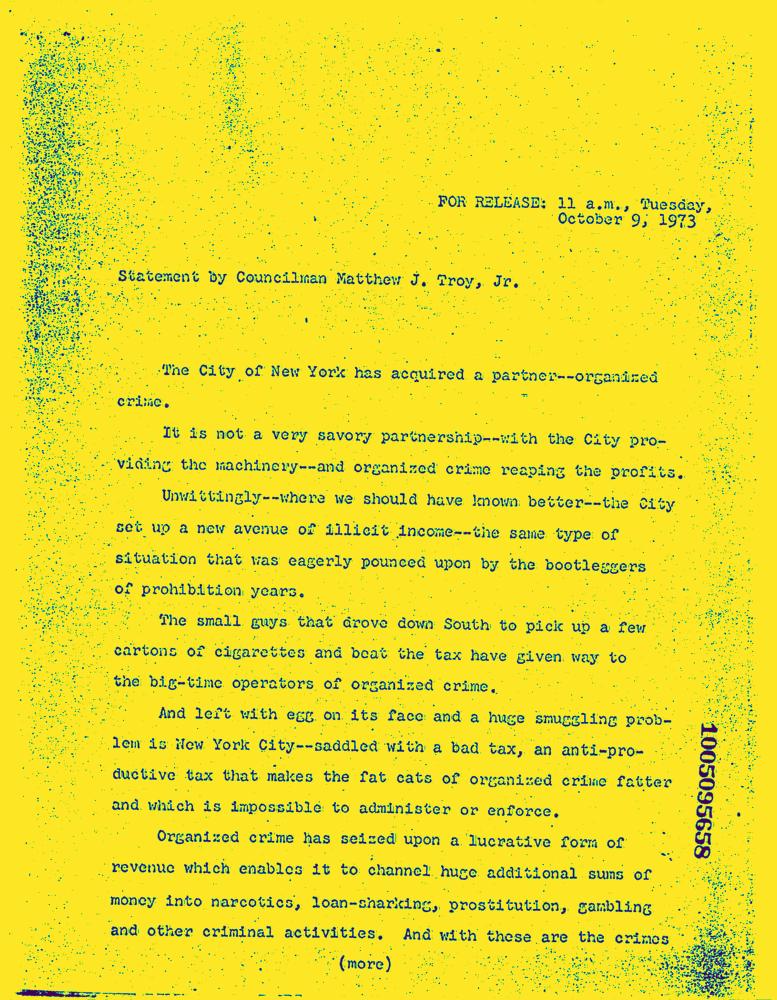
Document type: News-Article